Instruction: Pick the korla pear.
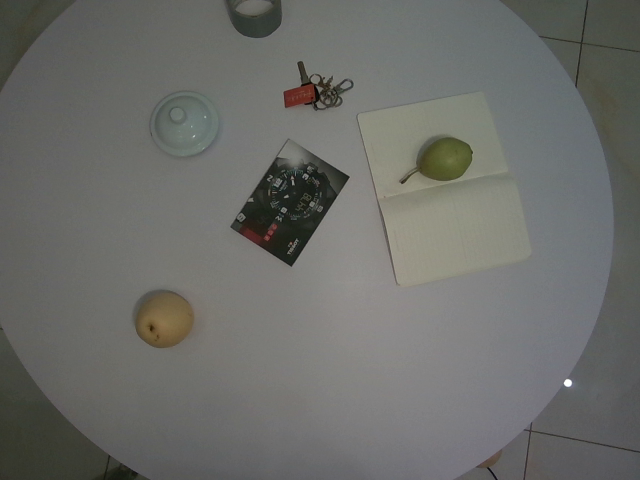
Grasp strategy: vertical